Question: What jurisdiction, city, or county is the document associated with?
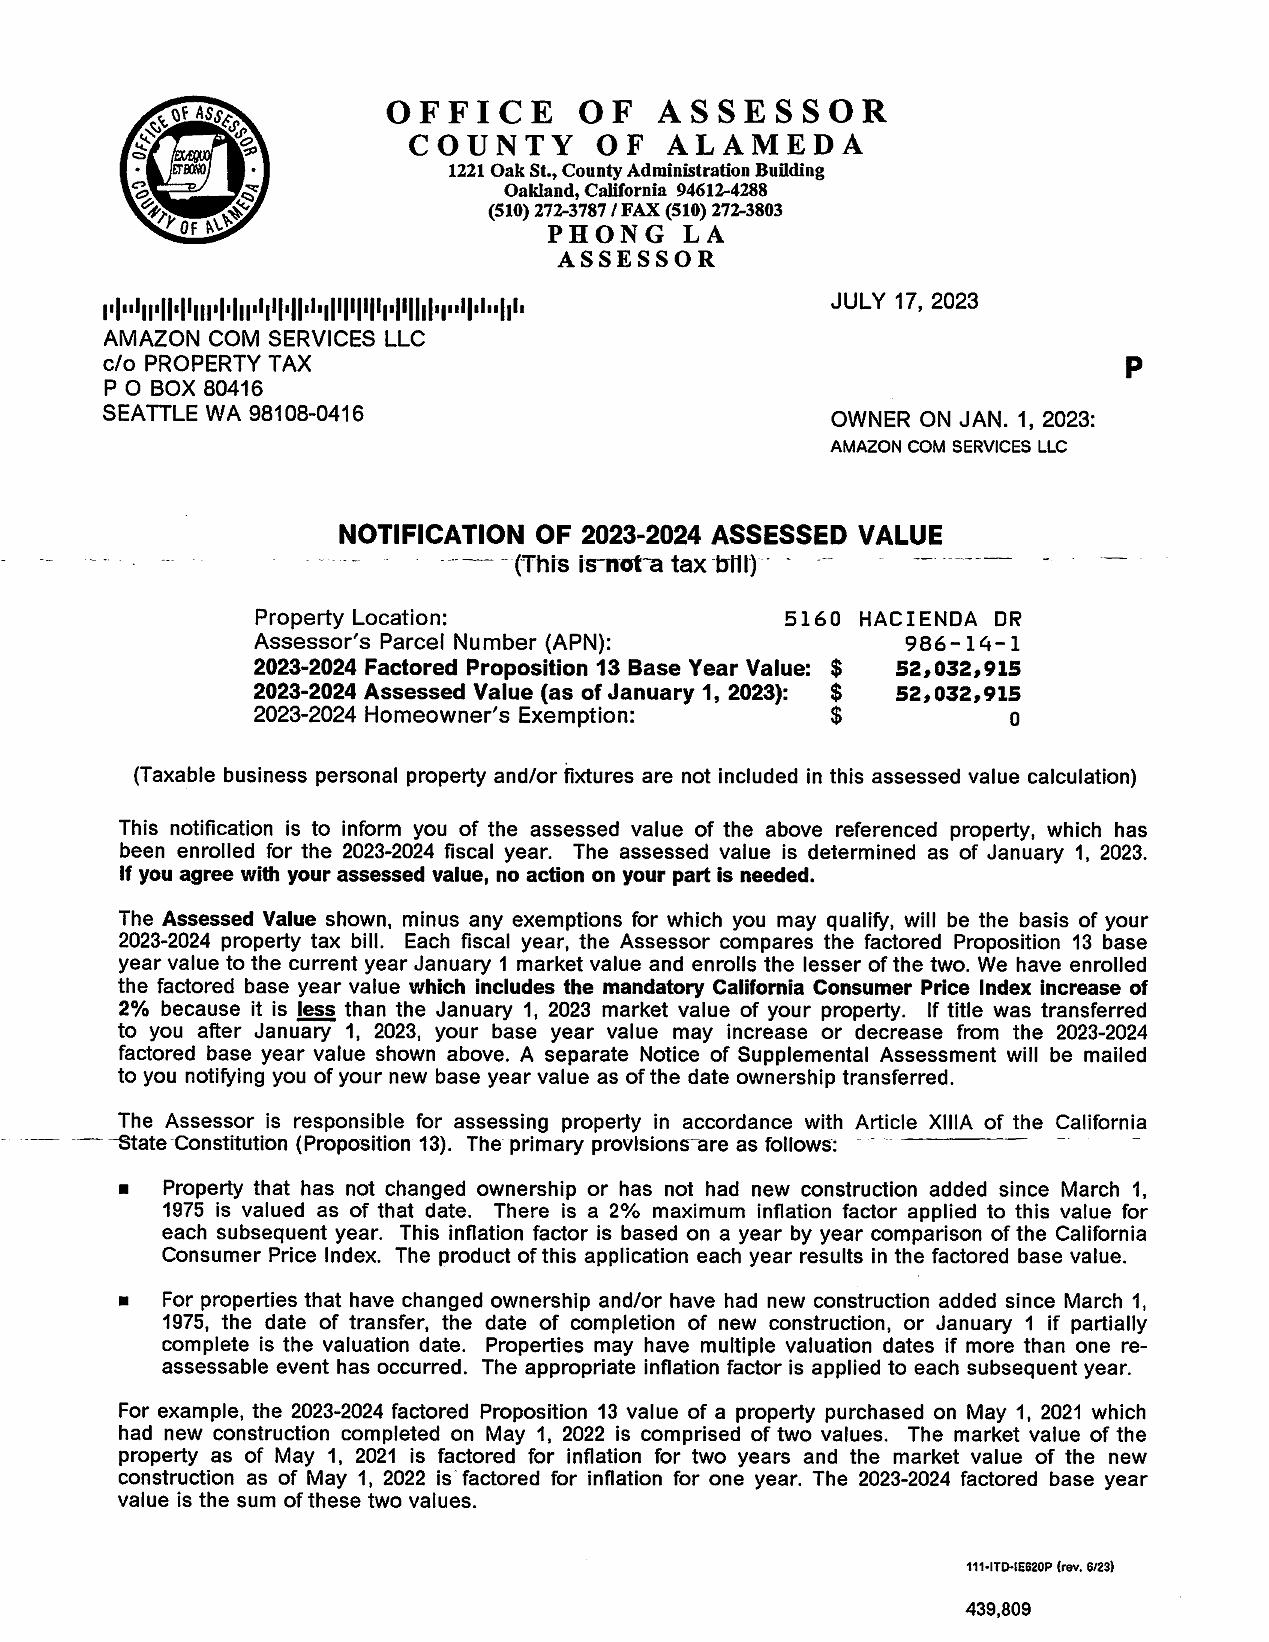
Answer: "Alameda County"